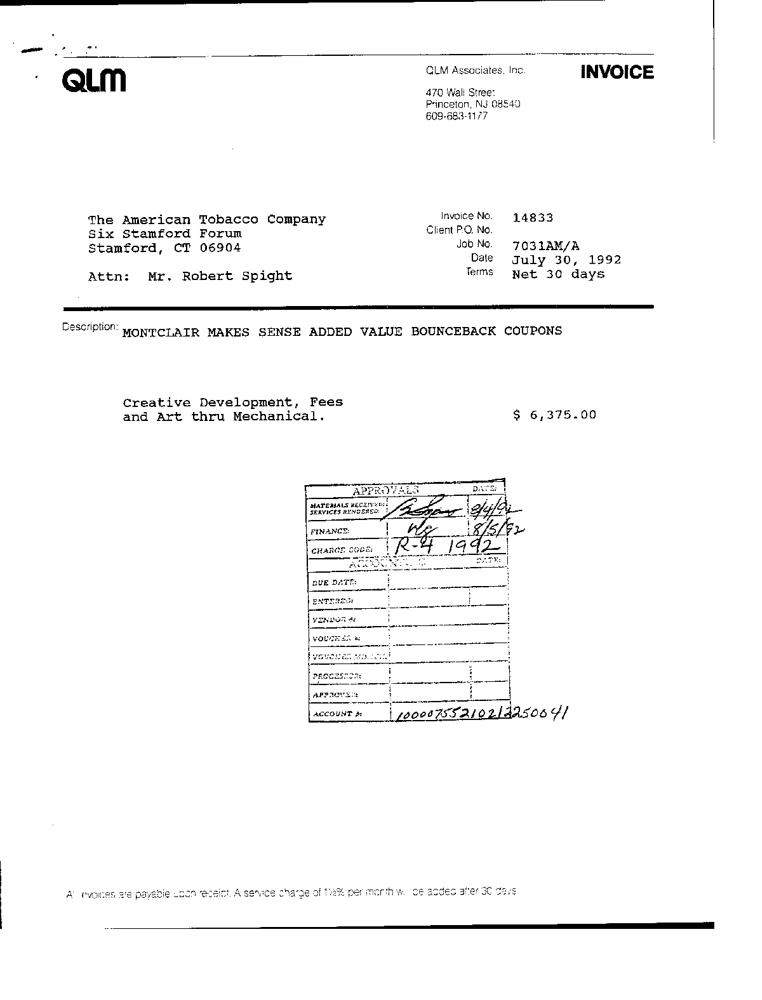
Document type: Invoice